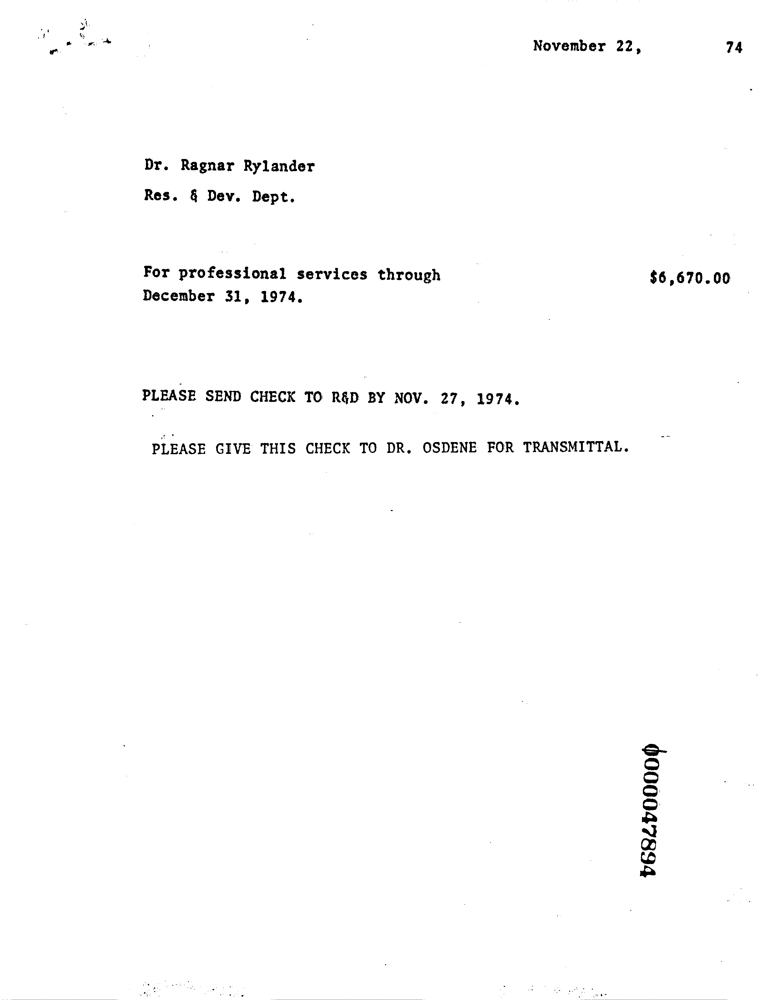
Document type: Invoice